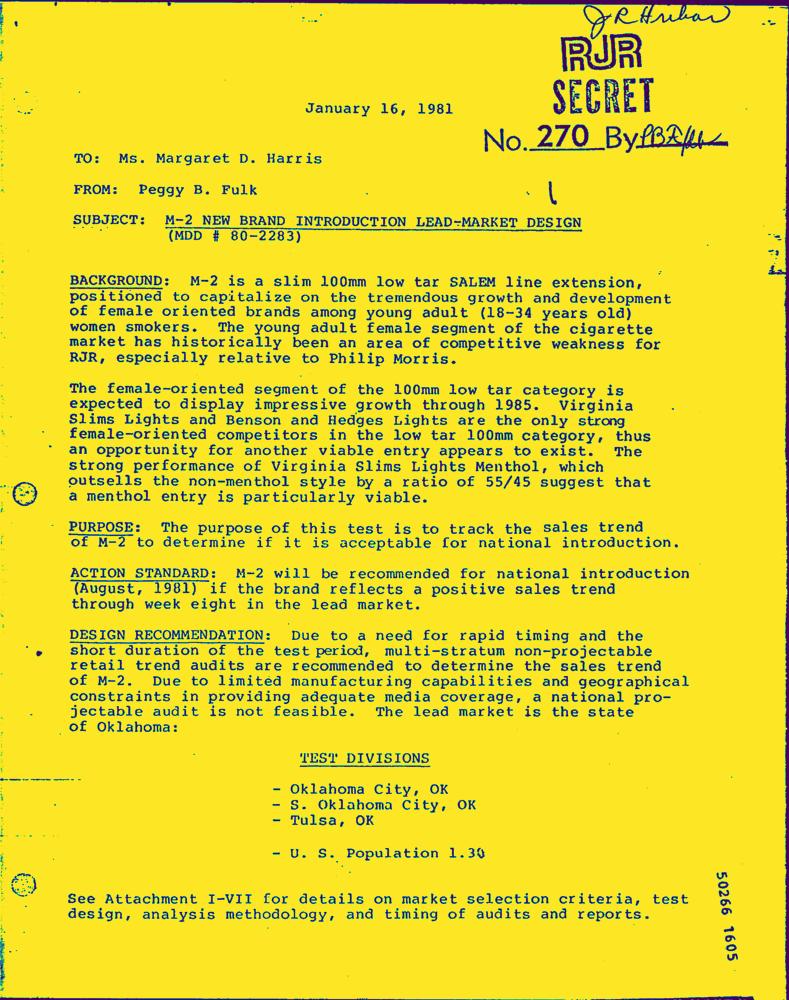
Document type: Letter-Doc